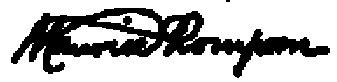
Signature of: maurice thompson